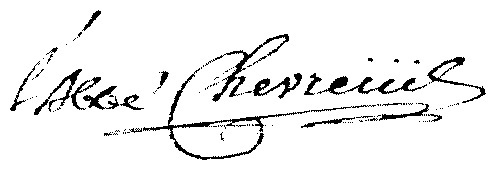
Signature of: françois charles chevreuil